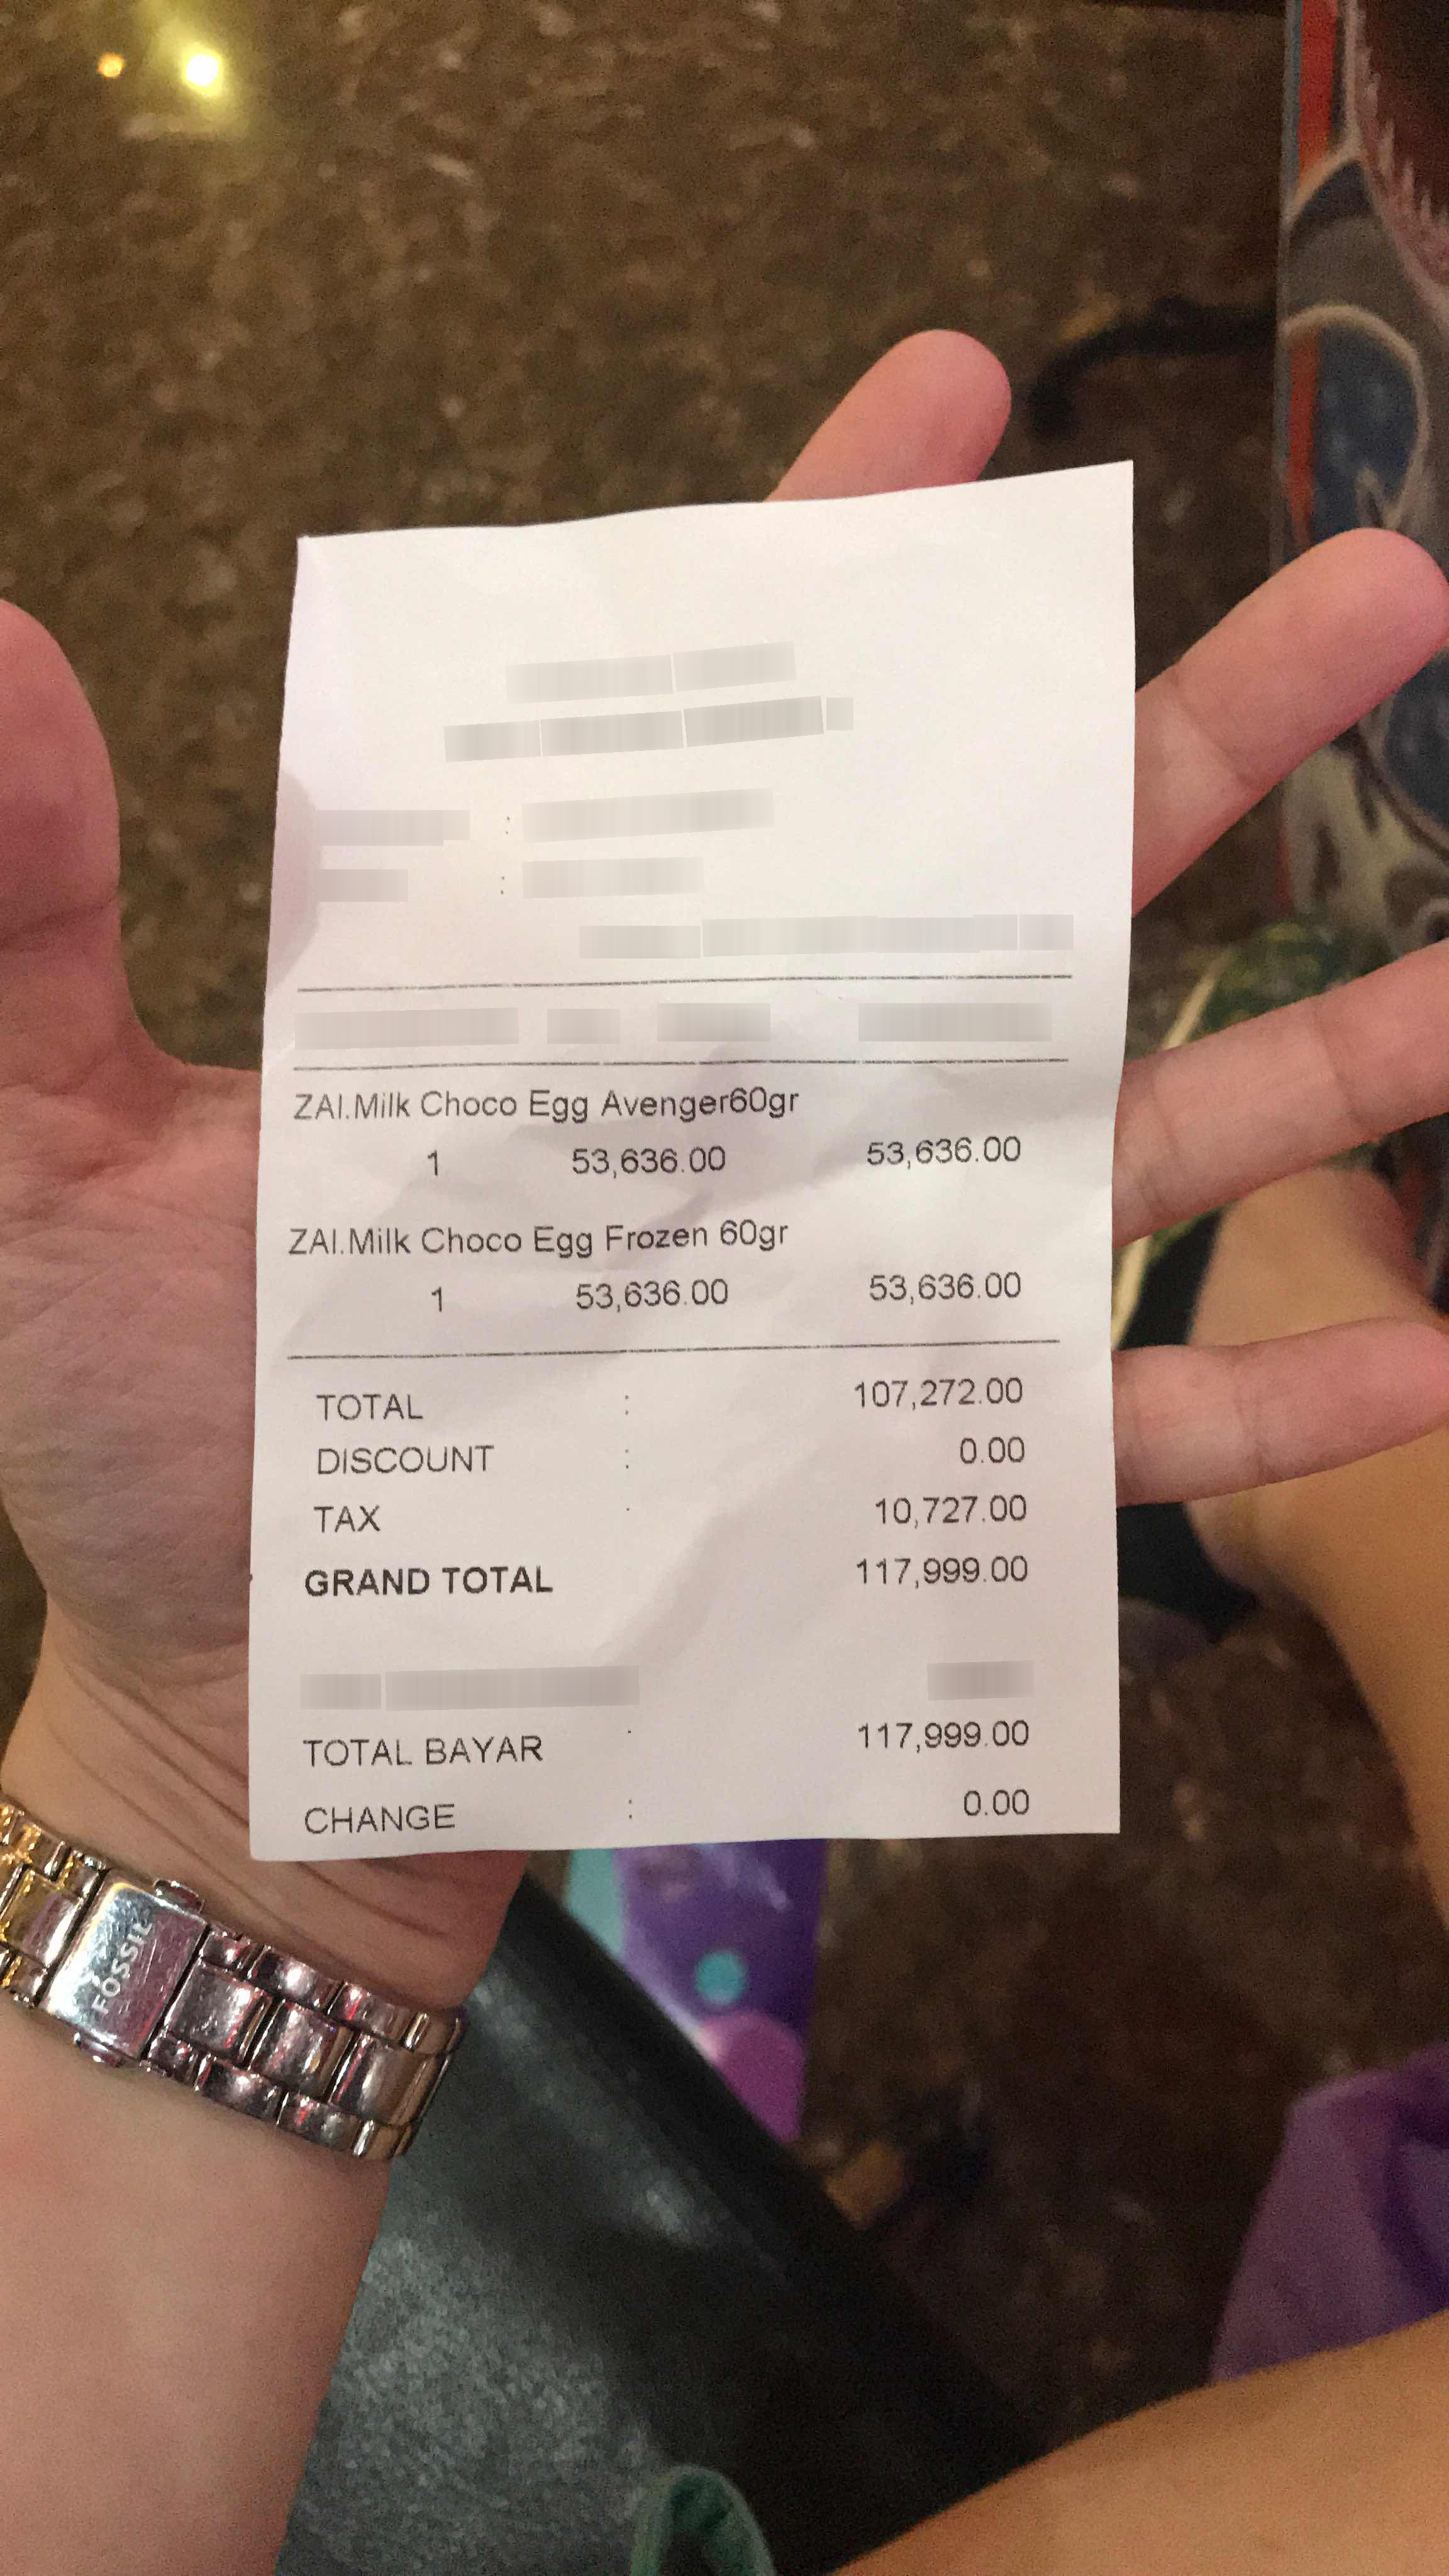
Receipt information:
tax: 10,727.00
total: 117,999.00
line_items: item_name: ZAI.Milk Choco Egg Avenger60gr
item_value: 53,636.00
item_quantity: 1
item_name: ZAI.Milk Choco Egg Frozen 60gr
item_value: 53,636.00
item_quantity: 1